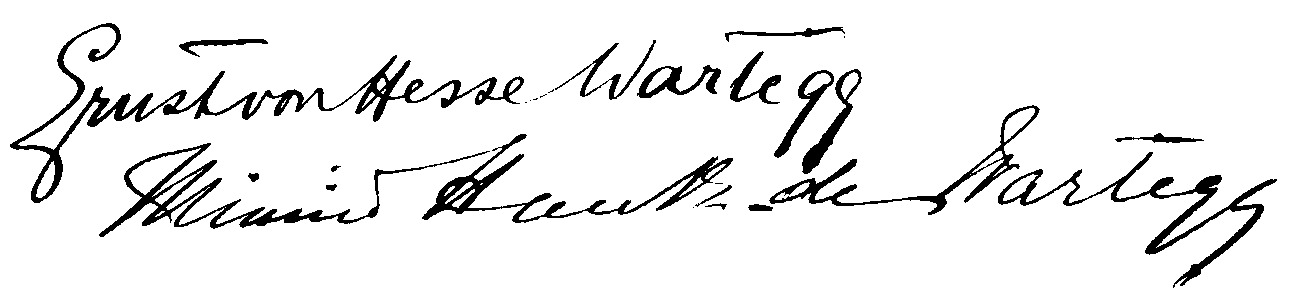
Signature of: ernst von hesse wartegg